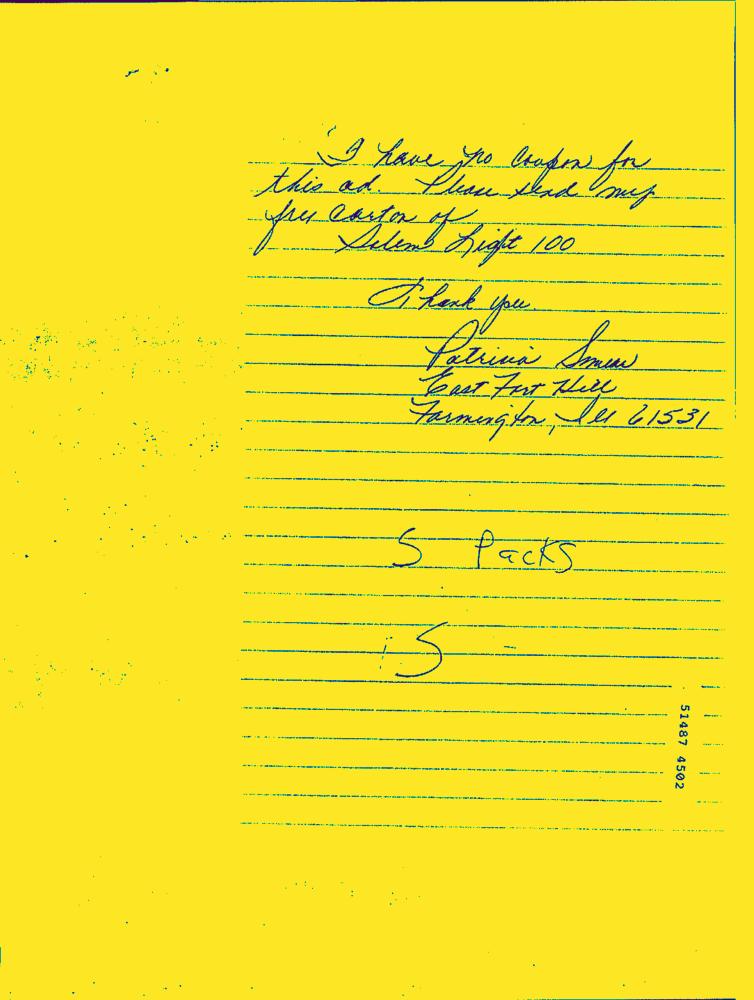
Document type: Hand-Written